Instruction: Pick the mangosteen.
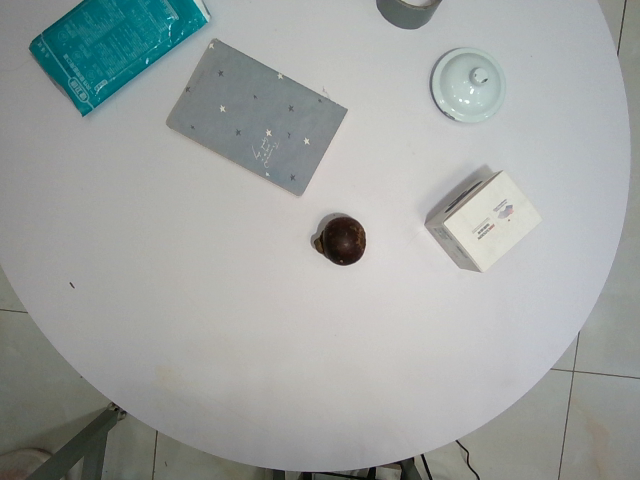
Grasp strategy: vertical